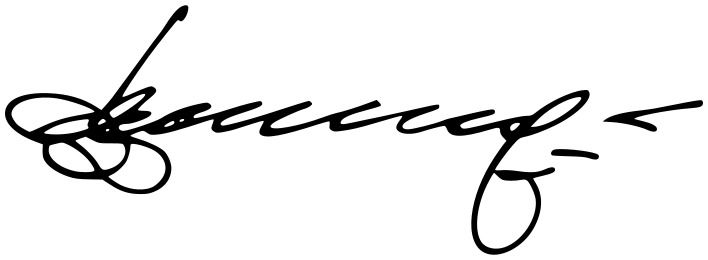
Signature of: viktor yanukovych